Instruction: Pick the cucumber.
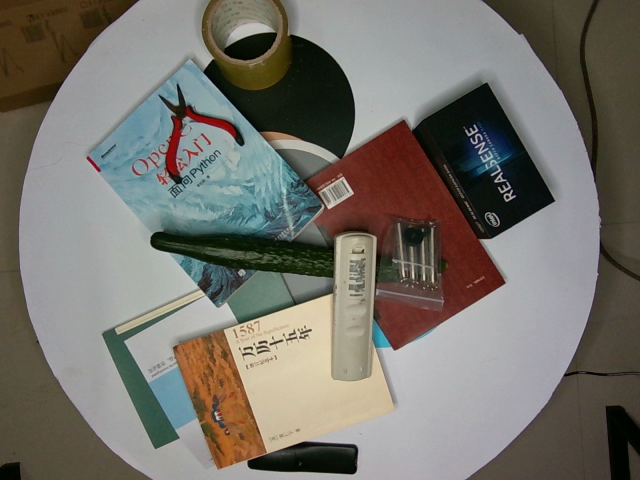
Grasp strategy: vertical